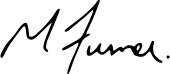
Signature of: mark furner